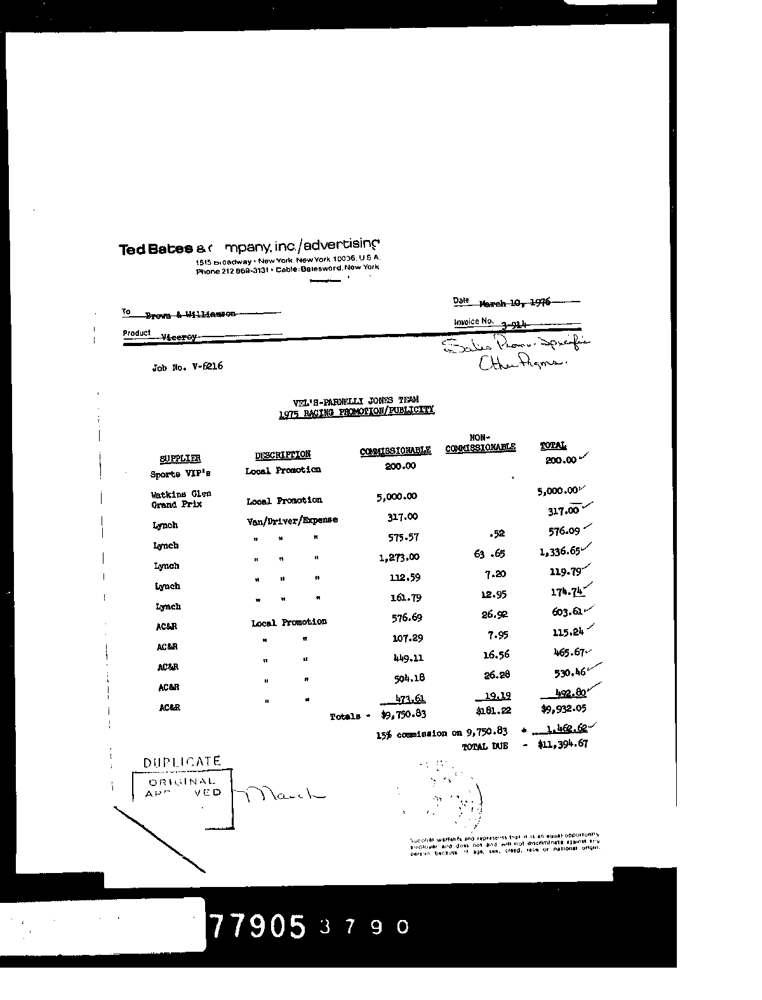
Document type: Invoice